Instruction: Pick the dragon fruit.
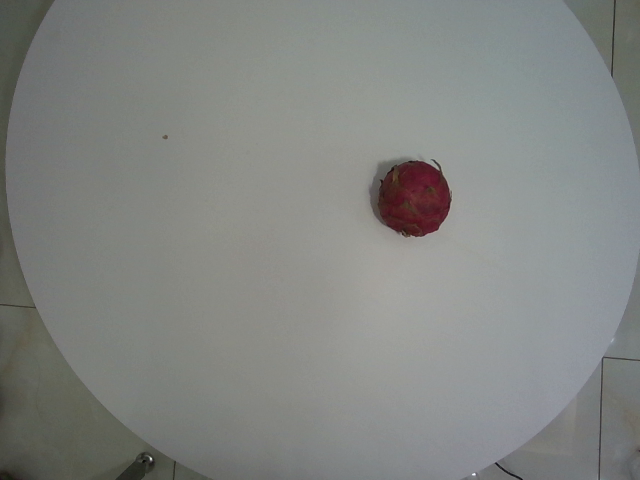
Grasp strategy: vertical